Question: Which state is mentioned in the document?
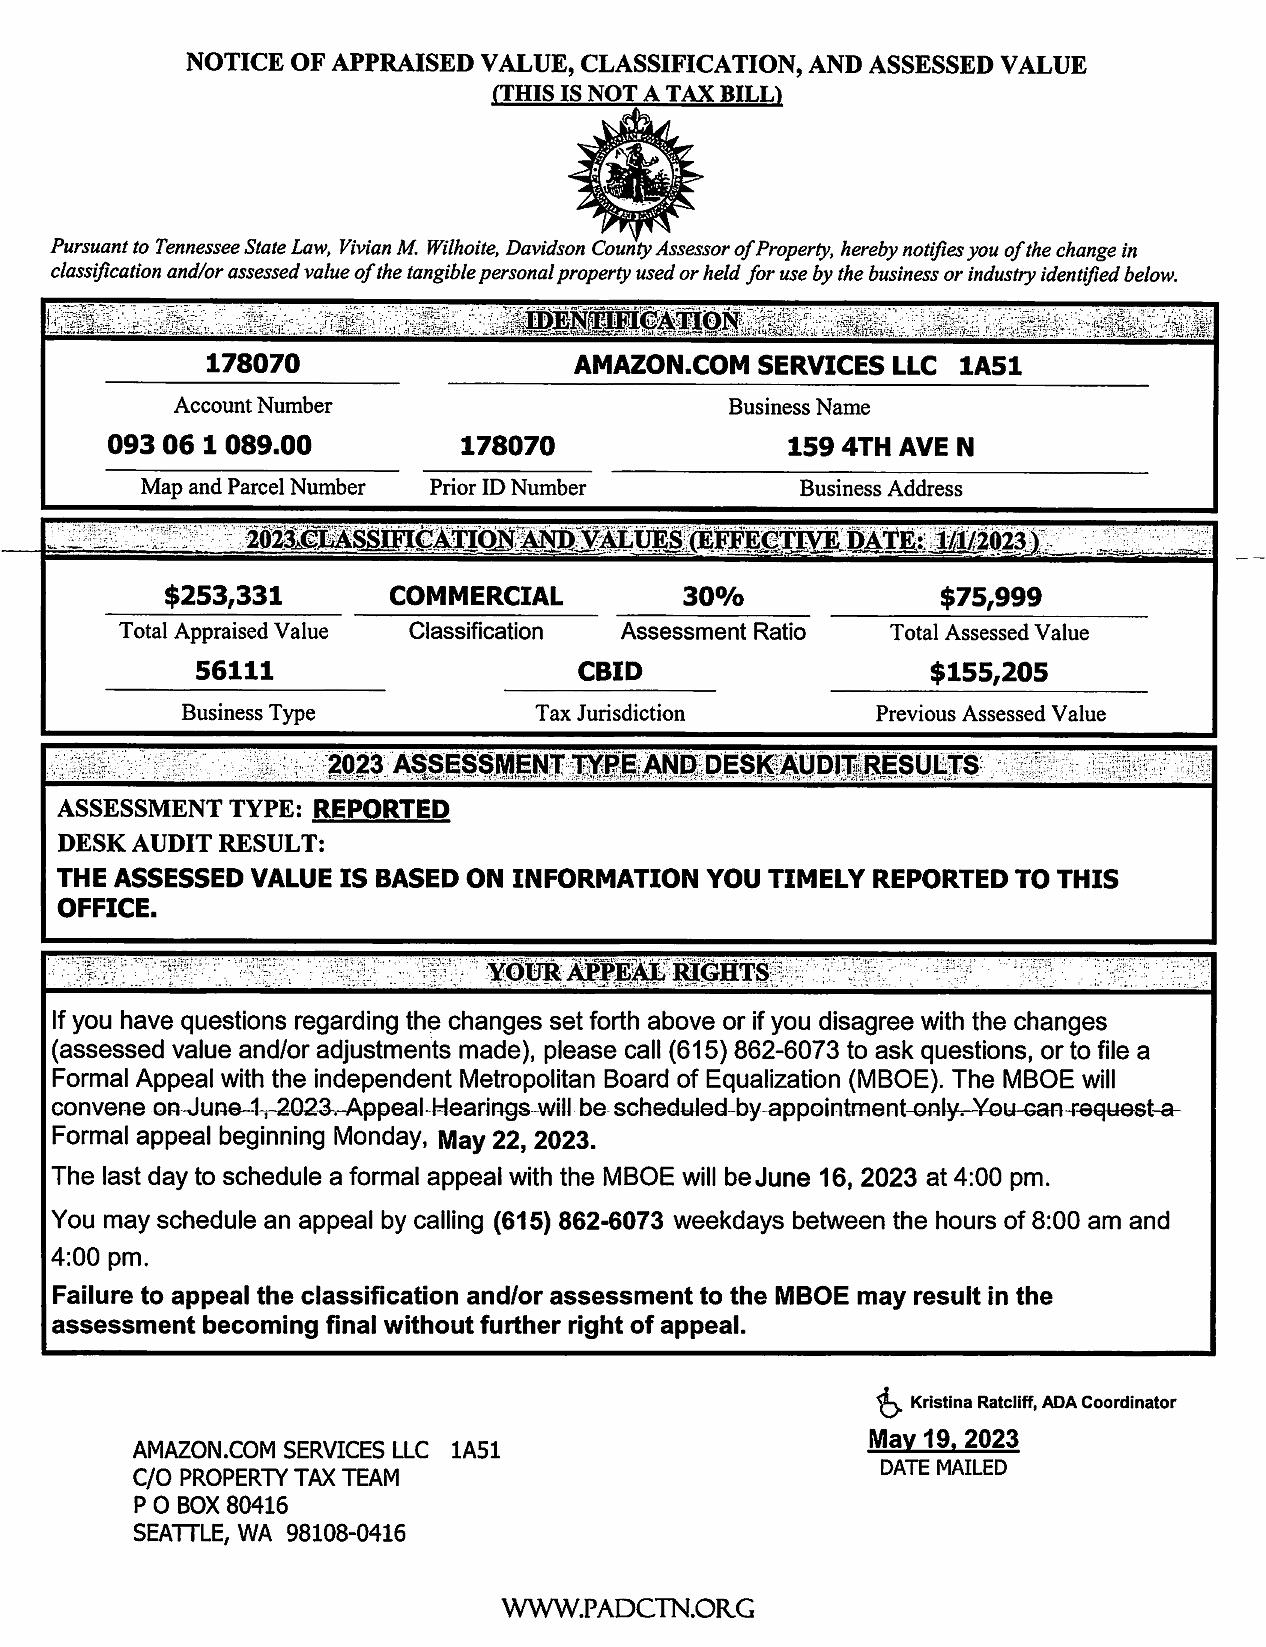
Answer: "Tennessee"